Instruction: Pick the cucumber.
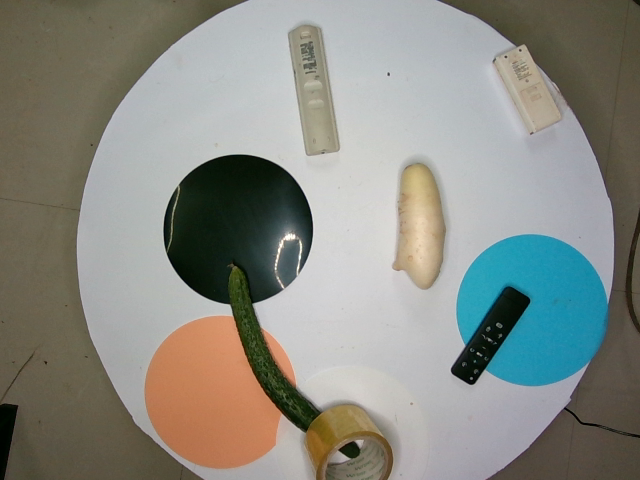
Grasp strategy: vertical